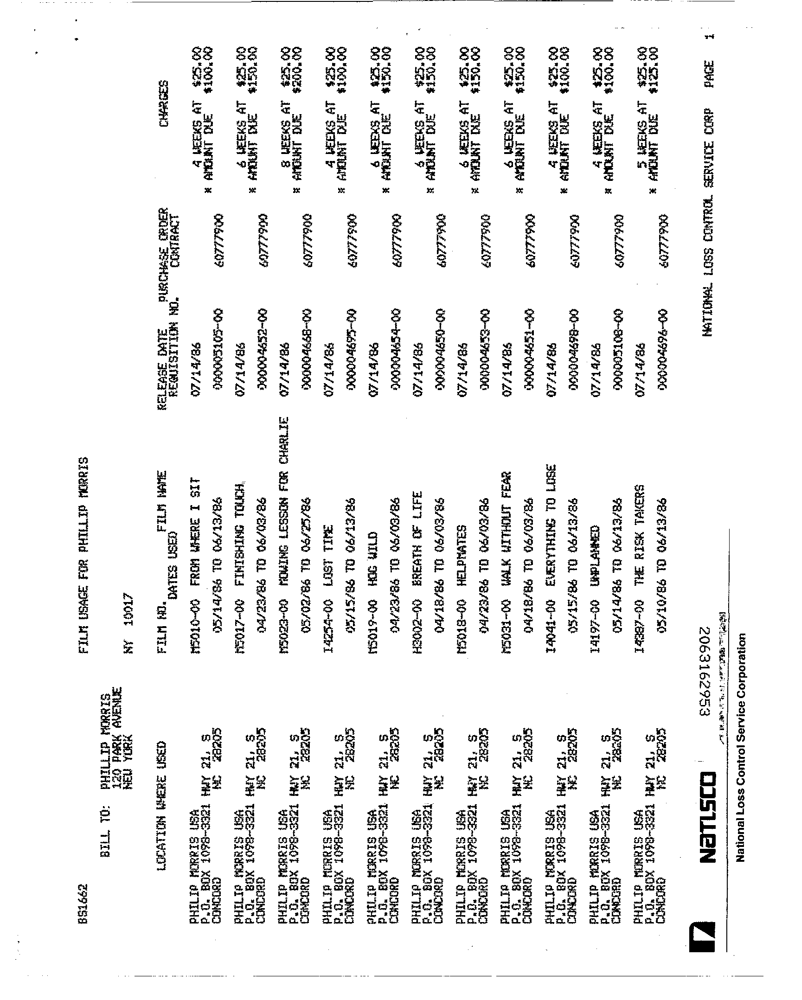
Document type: Invoice